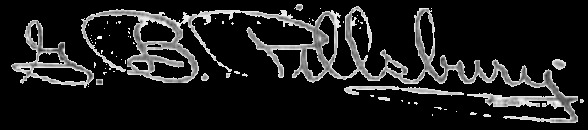
Signature of: george b pillsbury